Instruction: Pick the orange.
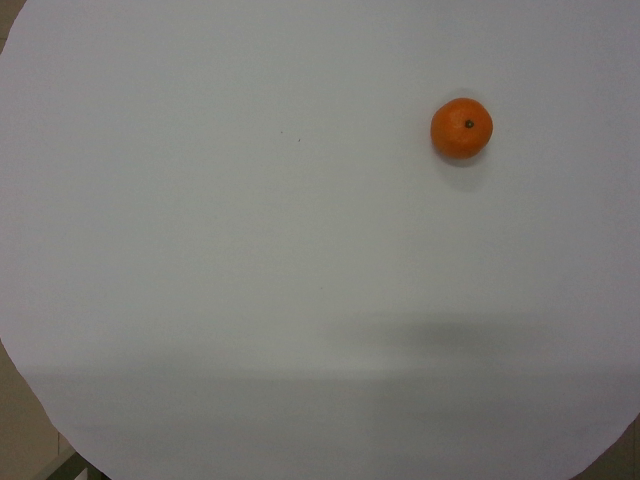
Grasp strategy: vertical